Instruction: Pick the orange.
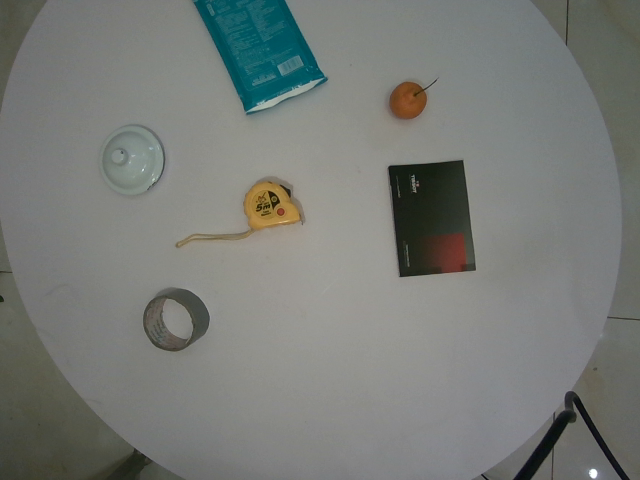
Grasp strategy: vertical